Question: What is the name of the tenant mentioned in the document?
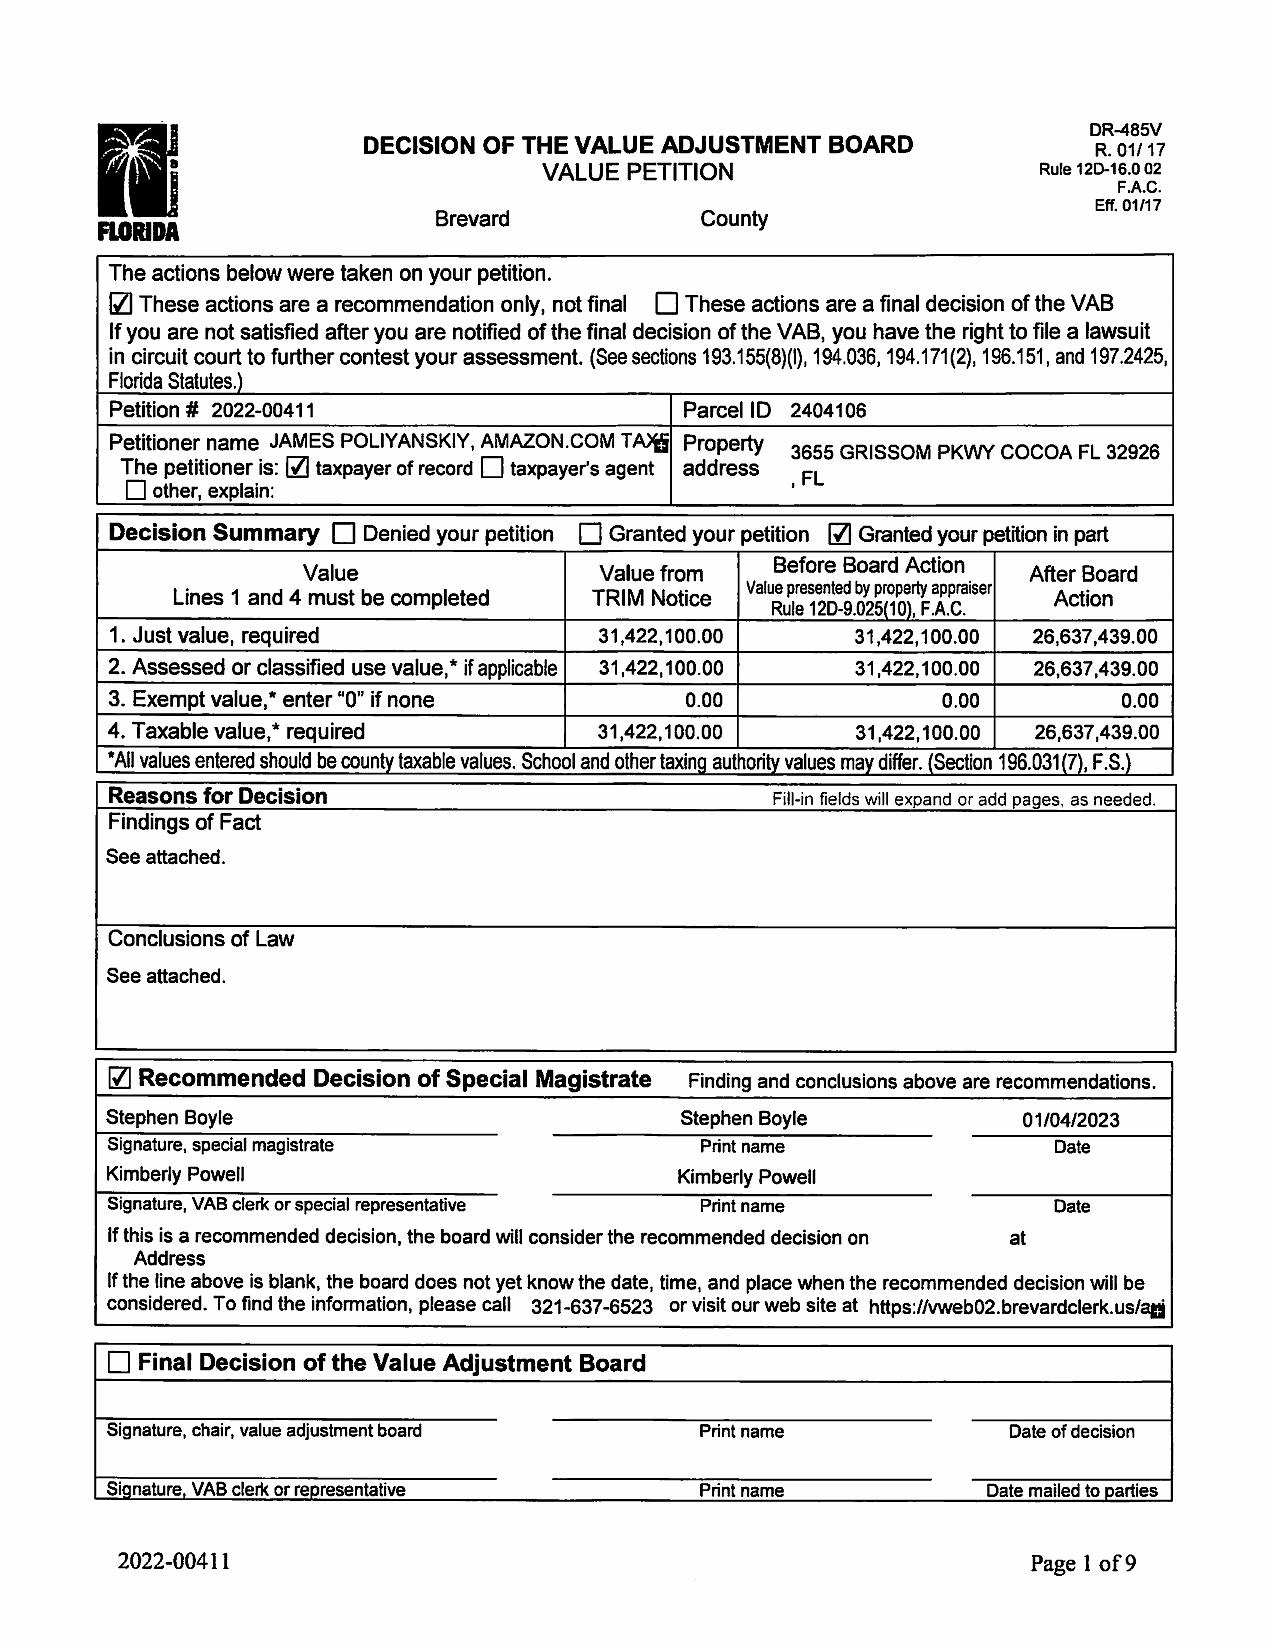
Answer: "JAMES POLYNSKI, AMAZON.COM TAX6"